Patient: Male, age 49
We described the case of a 49-year-old man with a 1-year history of intermittent cough and sputum production who had worsened over the last 4 days with fever and right chest pain. The patient recently had a history of unexplained weight loss of 5 kg. He has smoked 20 cigarettes per day since the age of 19. The patient had periodontitis and tooth loss. The patient had no history of travel or tuberculosis exposure and no food or drug allergies.
On admission, his temperature was 37.9 C, pulse rate 81 beats/min, respiratory rate 22 breaths/min, blood pressure 132/80 mmHg, and oxygen saturation 95% on room air.
Pulmonary percussion found dullness in the right lower lung, and pulmonary auscultation revealed decreased breath sounds in the right lower lung. The remaining physical examination was normal.
The laboratory findings were as follows: white blood cell (WBC) count 22.98 x 109/L with 85.5% segmented neutrophils, 7.6% lymphocytes, neutrophil count 19.9 x 109/L, and lymphocyte count 1.76 x 109/L, and his ultrasensitive C-reactive protein (hs-CRP) was 248.56 mg/L (normal range 0-5 mg/L). Serum tumor marker screening showed a slightly elevated neuron-specific enolase (NSE) of 17.05 ng/ml (normal range <16.3 ng/ml). The squamous cell carcinoma antigen (SCCA), cytokeratin-19-fragment (CYFRA21-1) and carcinoembryonic antigen (CEA) levels were normal. The other laboratory test results were normal. Chest computed tomography (CT) revealed an irregular mass in the right middle lobe of the lung near the interlobar fissure with right atelectasis and thickening of the right pleura with encapsulated effusion and pneumatosis (Figure 1A). Thoracentesis and catheter drainage were performed immediately after chest ultrasound confirmed pleural effusion. Analysis of the drained purulent fluid suggested an exudative process [fluid protein 54.9 g/L, serum protein 69.8 g/L (normal: 65-85 g/L), fluid lactate dehydrogenase 3,014 U/L, serum lactate dehydrogenase 220 U/L (normal 120.0-250.0 U/L)]. Other pleural fluid analysis showed WBC 3,800/muL with 80% neutrophils, fluid glucose 0 mmol/L, and fluid adenosine deaminase 81.8 U/L. Pleural fluid smear, Gram staining, bacterial culture, acid-fast bacilli culture and smear, and cytology were all negative. A blood culture was also negative. Empyema was diagnosed. He received intravenous imipenem/cilastatin 1.0 g once every 8 h. After repeated pleural effusion drainage and anti-infective treatment for 3 weeks, re-examination of lung CT showed no significant change in the amount of pleural effusion (Figure 1B).
The patient requested to be discharged after his fever improved. Half a month after discharge, he was admitted to our hospital due to progressive worsening of cough and shortness of breath. On April 1, a contrast-enhanced CT scan showed uneven enhancement of the mass in the lateral segment of the right middle lobe, mediastinal lymphadenopathy with visible enhancement, and a right hydropneumothorax (Figure 1C). In addition, the laboratory test results included WBC 11.56 x 109/L, neutrophil ratio 71.84%, and CRP 219.35 mg/L. Ultrasound re-examination showed that there was a localized anechoic area of 5.3 cm x 7.7 cm x 3.4 cm in the right thoracic cavity, and he underwent pleural puncture and drainage again. The pleural drainage fluid was sent for NGS. The NGS results only detected Fusobacterium nucleatum. Subsequently, the patient underwent bronchoscopy. Fiberoptic bronchoscopy showed complete airway obstruction due to whitish endobronchial membranous lesions in the lateral segment of the right middle lobe (Figure 2A). A cauliflower-like mass was seen and biopsied after clamping the whitish endobronchial membranous lesions (Figure 2B). Histological examination of the biopsy specimens demonstrated a highly differentiated squamous cell carcinoma in the right lung (Figure 2C). He was finally diagnosed with empyema caused by Fusobacterium nucleatum and squamous cell carcinoma of the lung. The patient's cough and shortness of breath were improved after draining 1,800 ml pleural effusion for 3 days, and cefoperazone sodium/sulbactam sodium 3 g was given intravenously twice a day for 2 weeks. Repeat chest CT revealed absorption of the fluid and gas in the right pleural cavity (Figure 1D). Meanwhile, blood biochemical examination showed that infection indexes, such as white blood cells and CRP, had returned to normal. Regrettably, the patient refused antitumor therapy.
Keywords: fusobacterium nucleatum, empyema, lung cancer, next-generation sequencing, squamous cell carcinoma
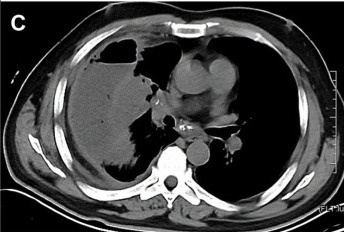
Image caption: CT scan images. (A) Chest CT showed an irregular mass at the right middle lobe of the lung near the interlobar fissure with right atelectasis and encapsulated effusion and pneumatosis.